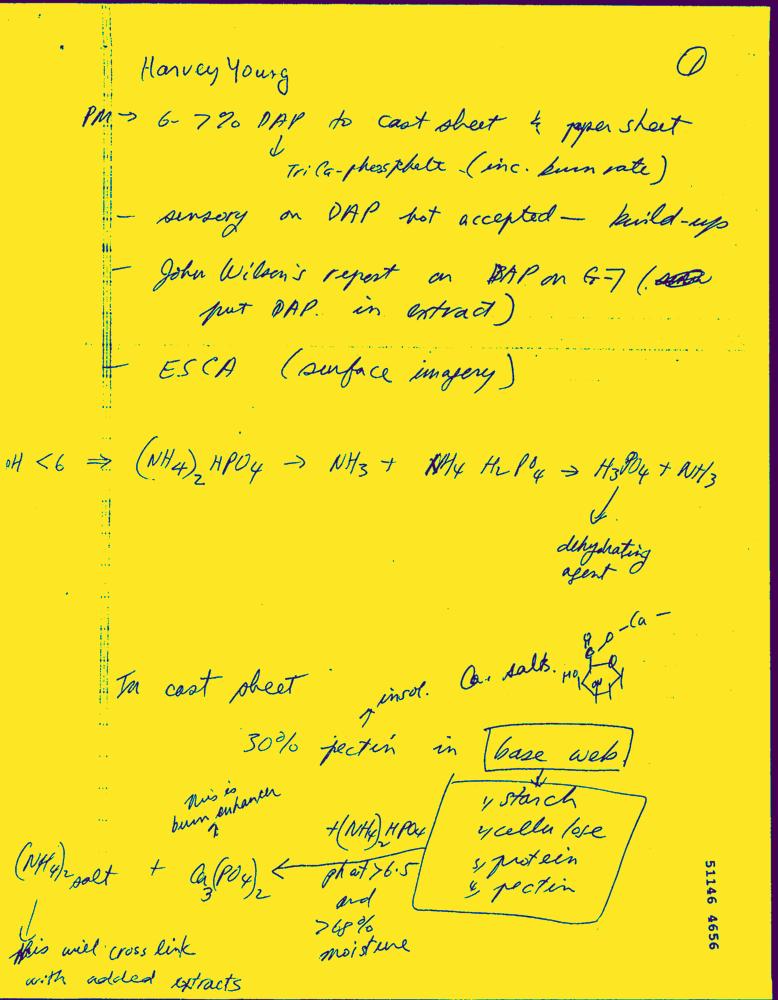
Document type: Hand-Written